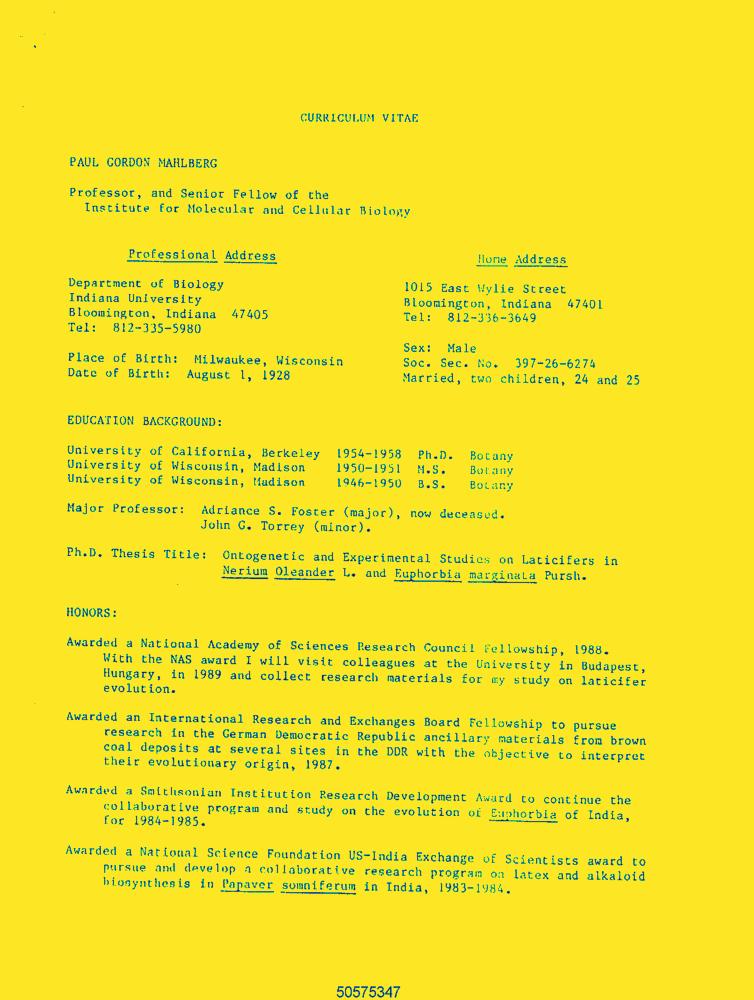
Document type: Resume-Doc